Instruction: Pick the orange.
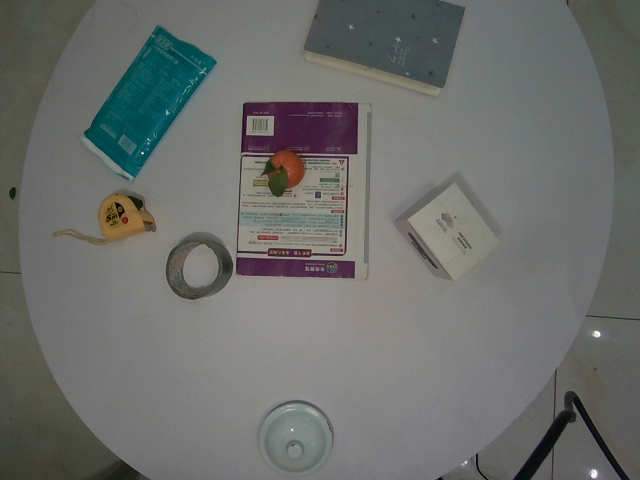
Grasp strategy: vertical